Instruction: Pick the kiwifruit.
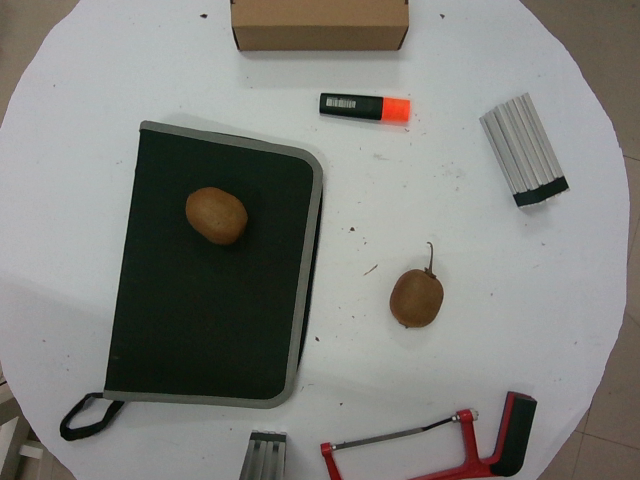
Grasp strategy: vertical